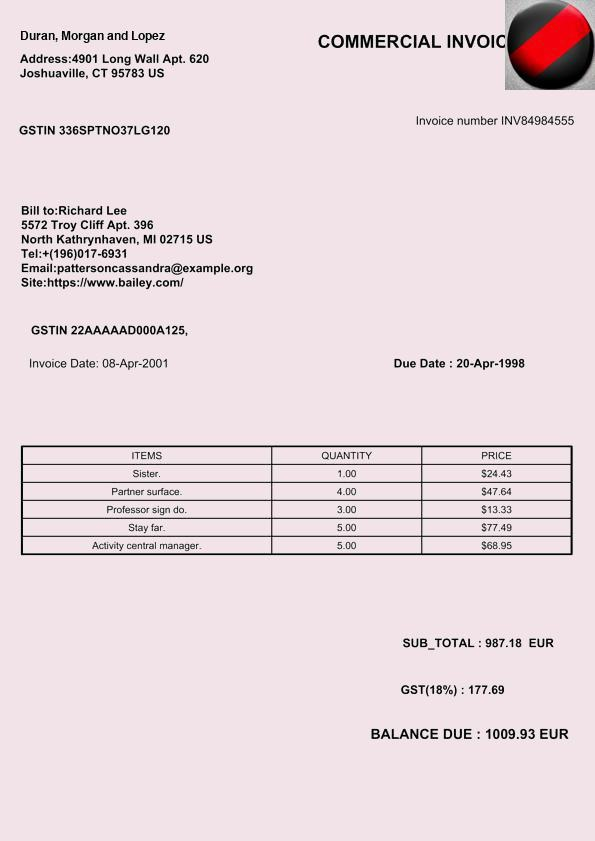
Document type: Invoice